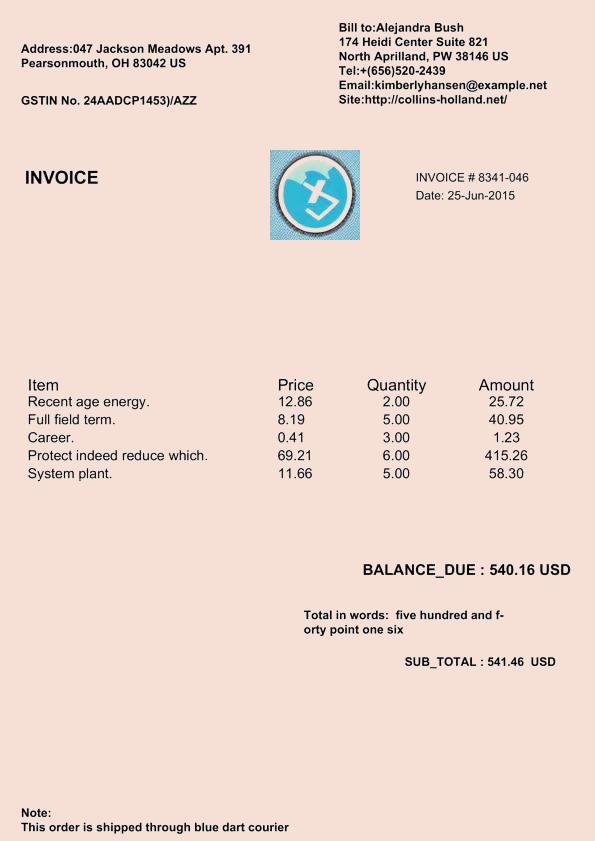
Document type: Invoice